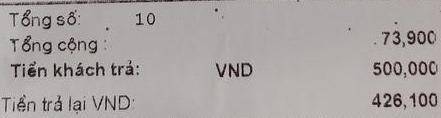
Tổng số: 10
Tổng cộng : 73,900
Tiền khách trả: VND 500,000
Tiền trả lại VND: 426,100